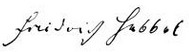
Signature of: friedrich hebbel